Question: How is the property described in the document?
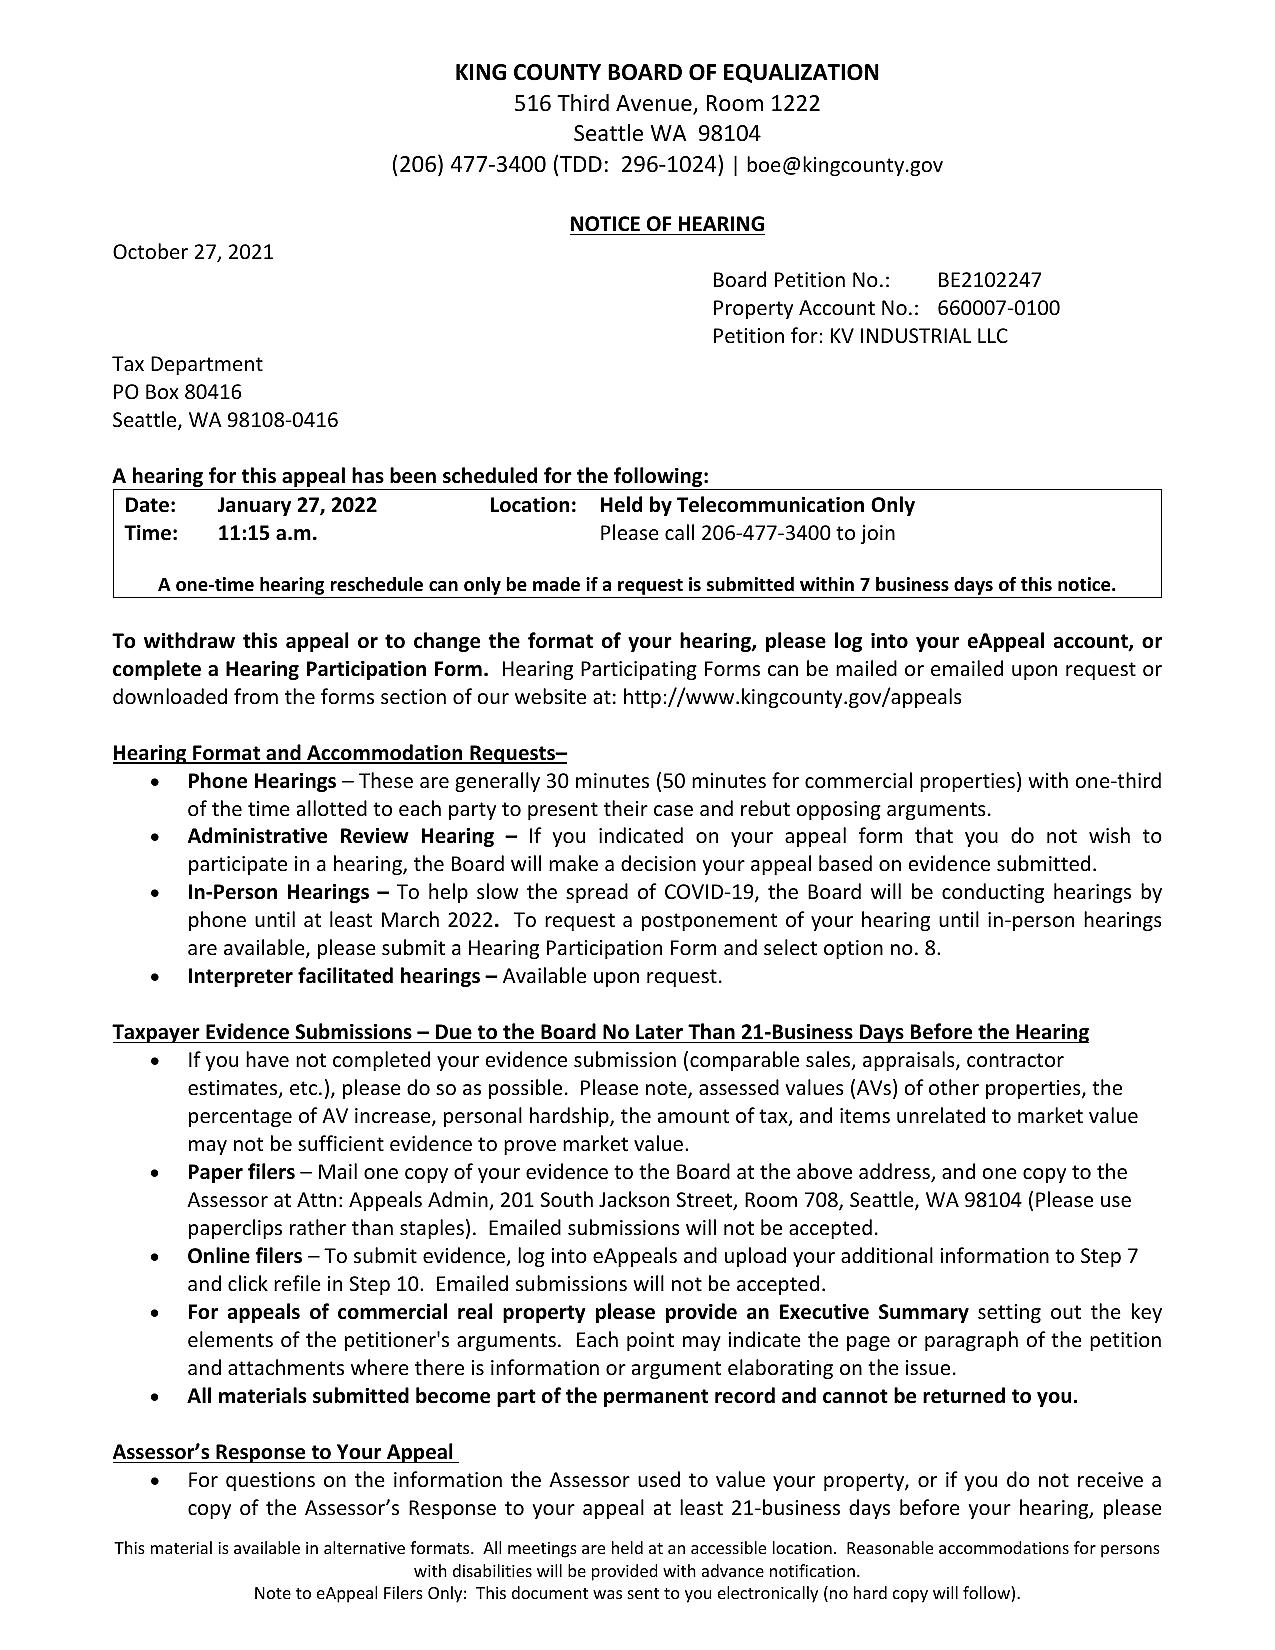
Answer: "KV INDUSTRIAL LLC"